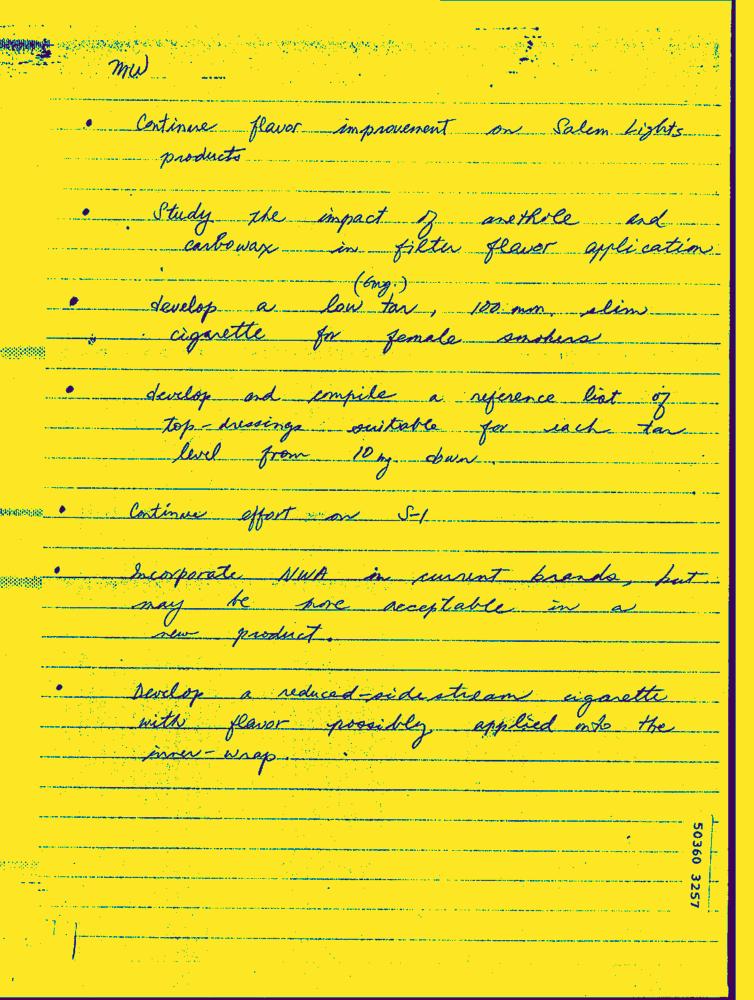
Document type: Hand-Written